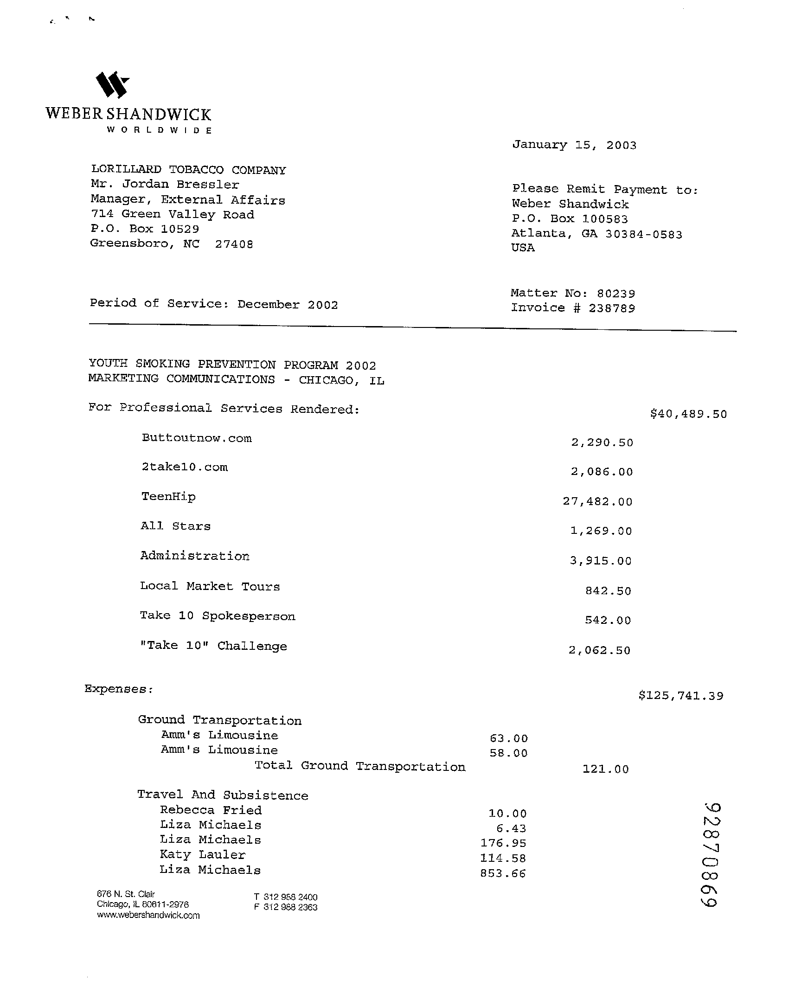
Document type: Invoice